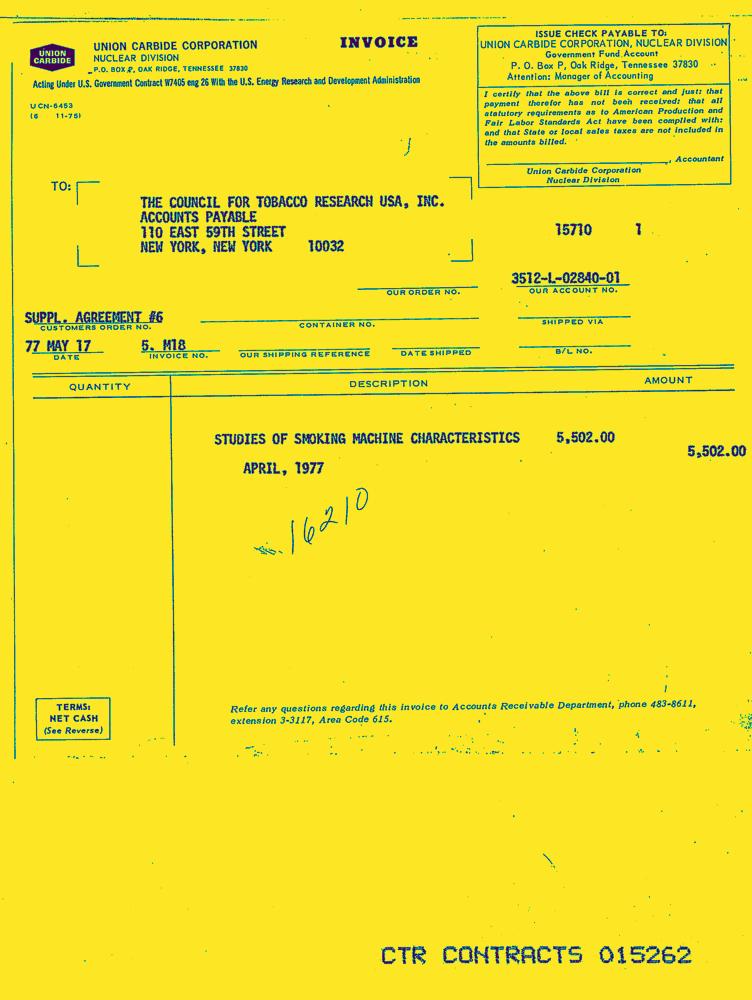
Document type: Invoice-Doc